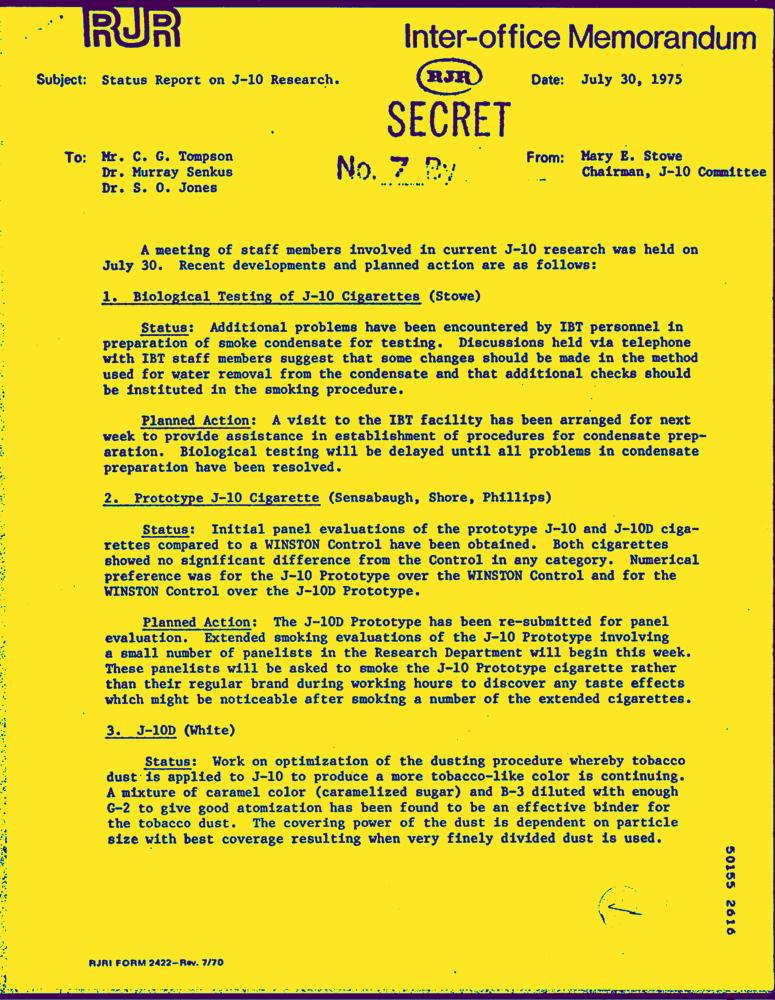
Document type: Letter-Doc